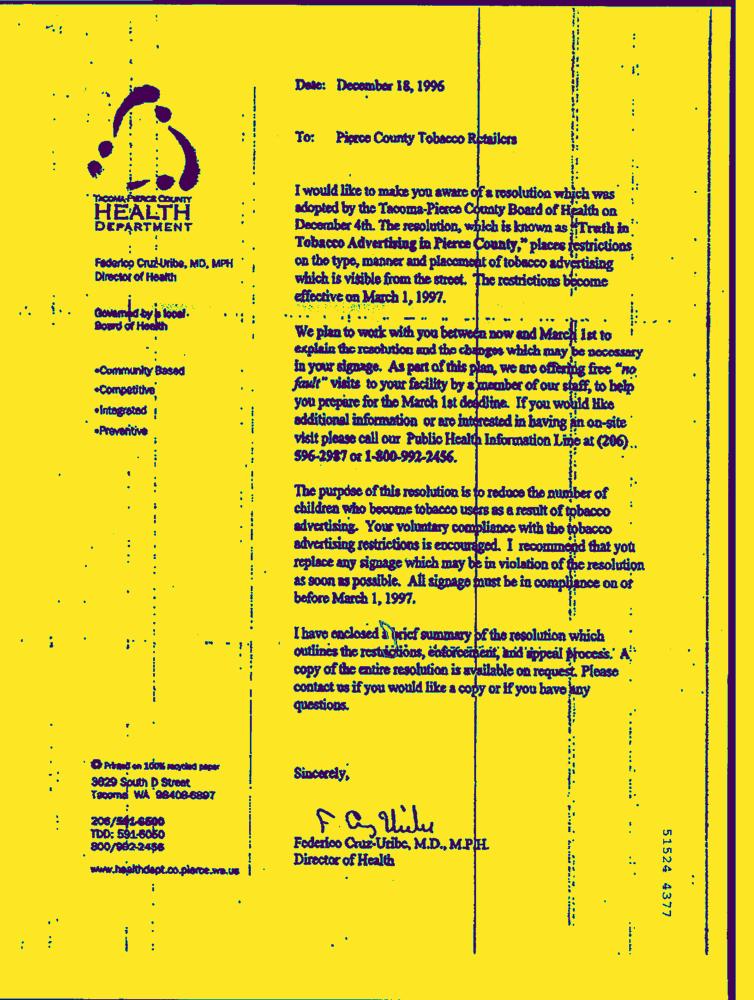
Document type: Letter-Doc